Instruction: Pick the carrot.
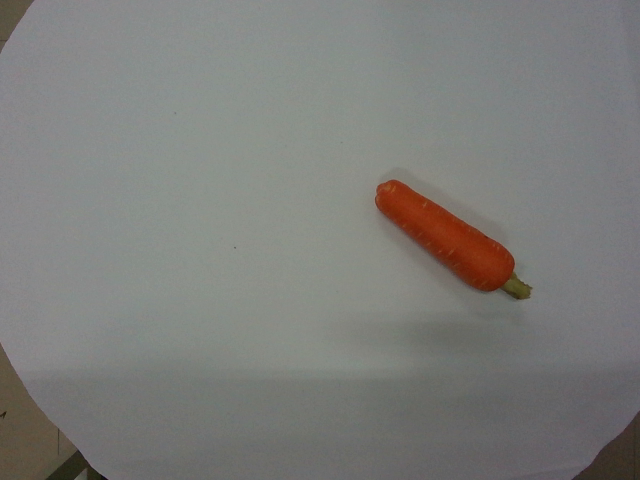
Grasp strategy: vertical